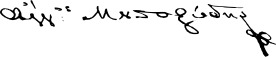
Signature of: angelos moustoxidis